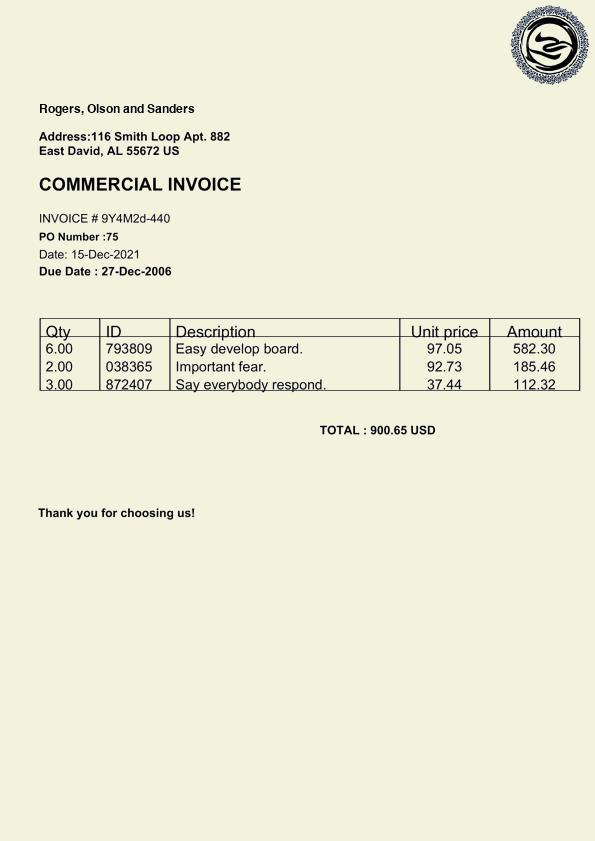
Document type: Invoice